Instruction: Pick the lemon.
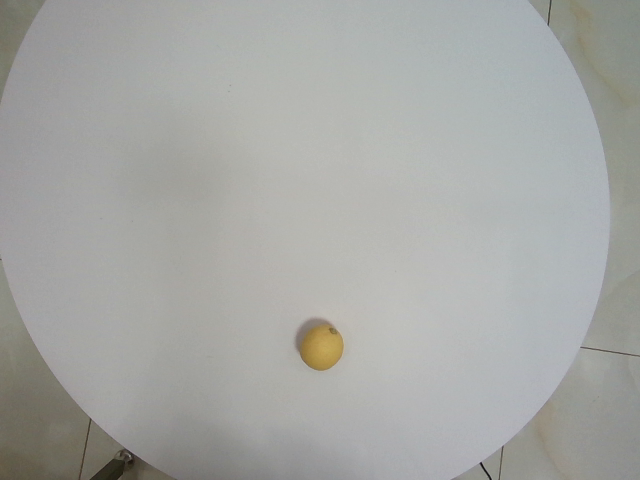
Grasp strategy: vertical